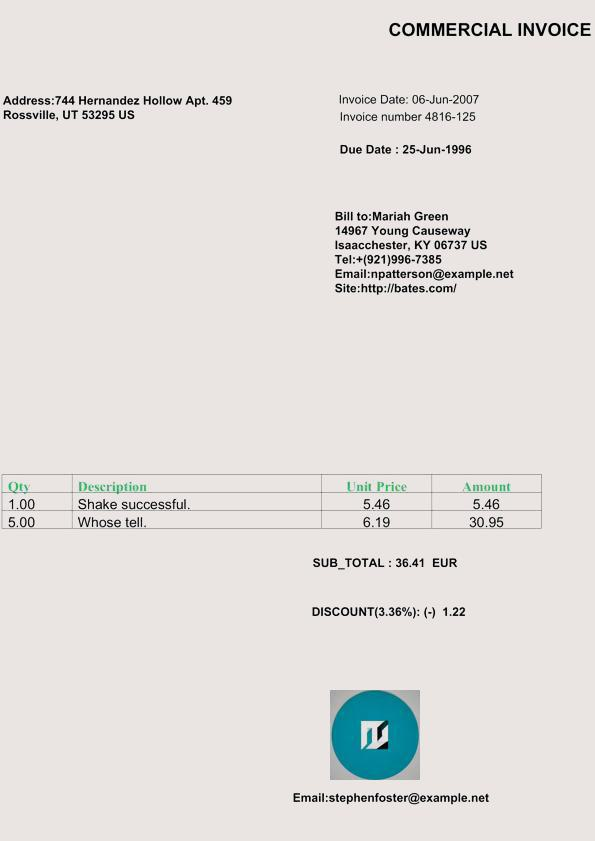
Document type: Invoice